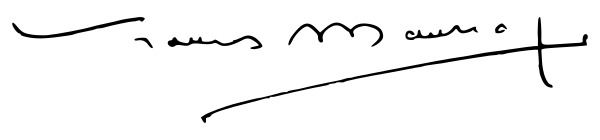
Signature of: françois mauriac